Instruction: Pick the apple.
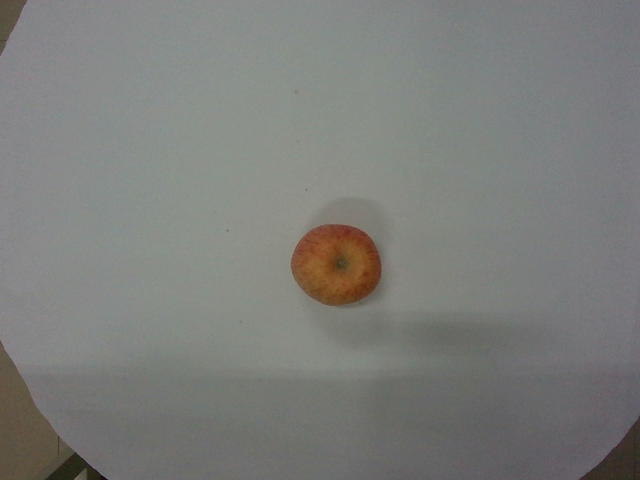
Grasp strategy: vertical